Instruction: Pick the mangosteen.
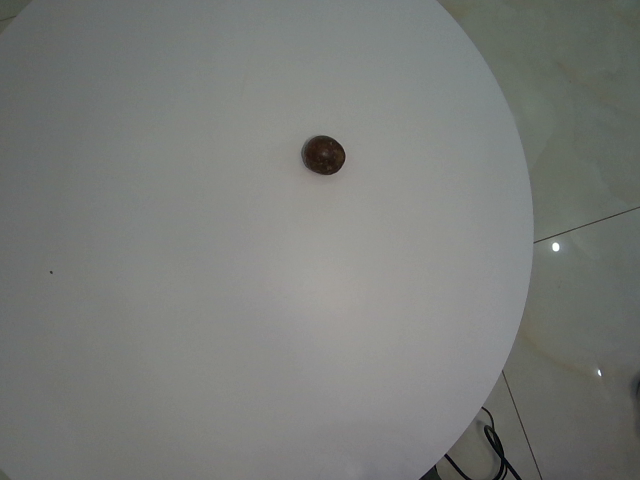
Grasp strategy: vertical